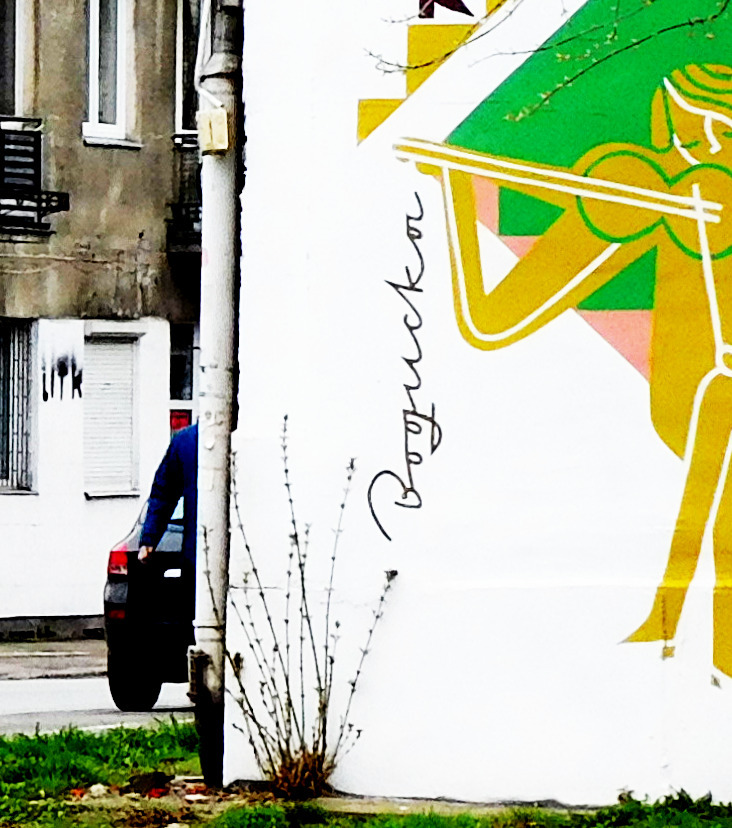
Signature of: katarzyna bogucka